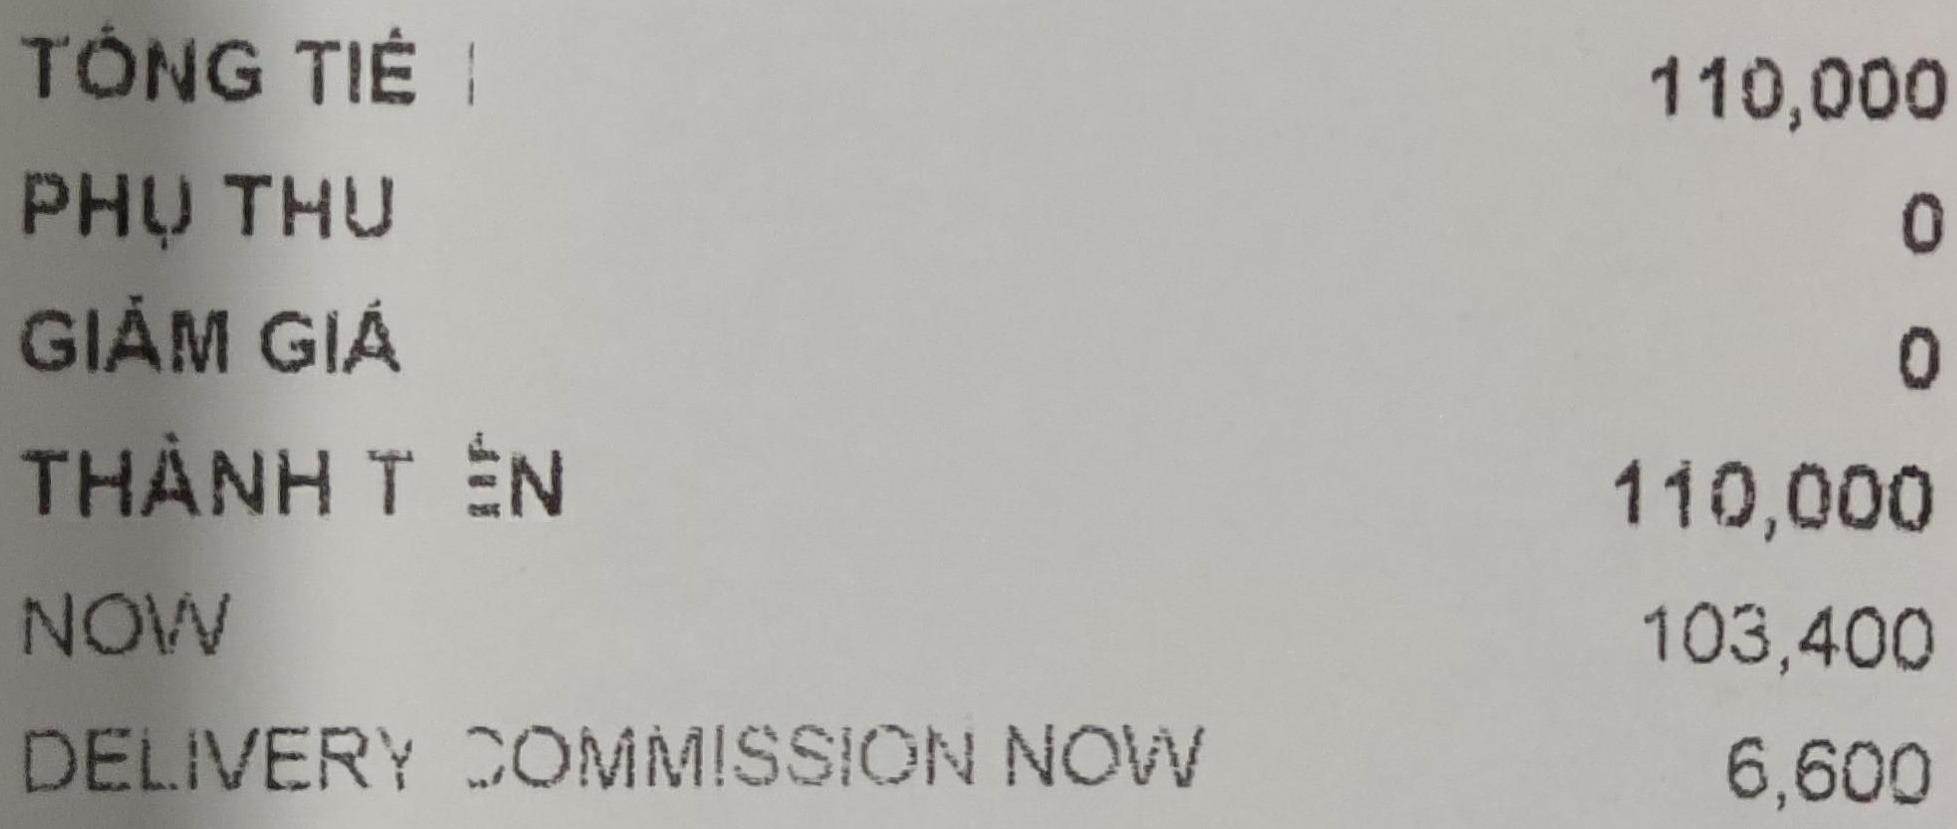
TỔNG TIỀN 110,000
PHỤ THU 0
GIẢM GIÁ 0
THÀNH TIỀN 110,000
NOW 103,400
DELIVERY COMMISSION NOW 6,600